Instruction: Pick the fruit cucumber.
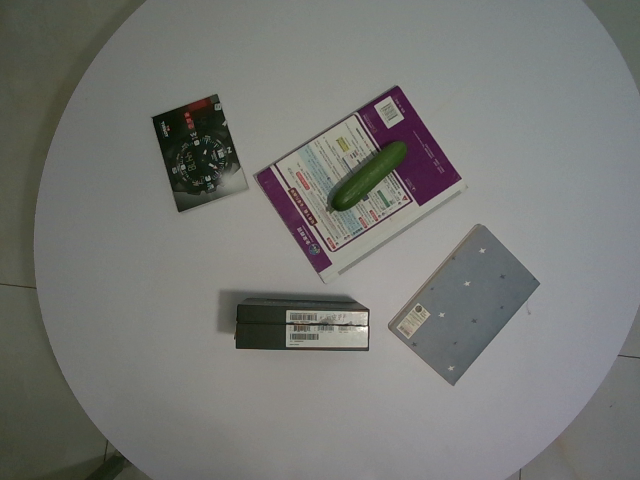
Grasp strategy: vertical